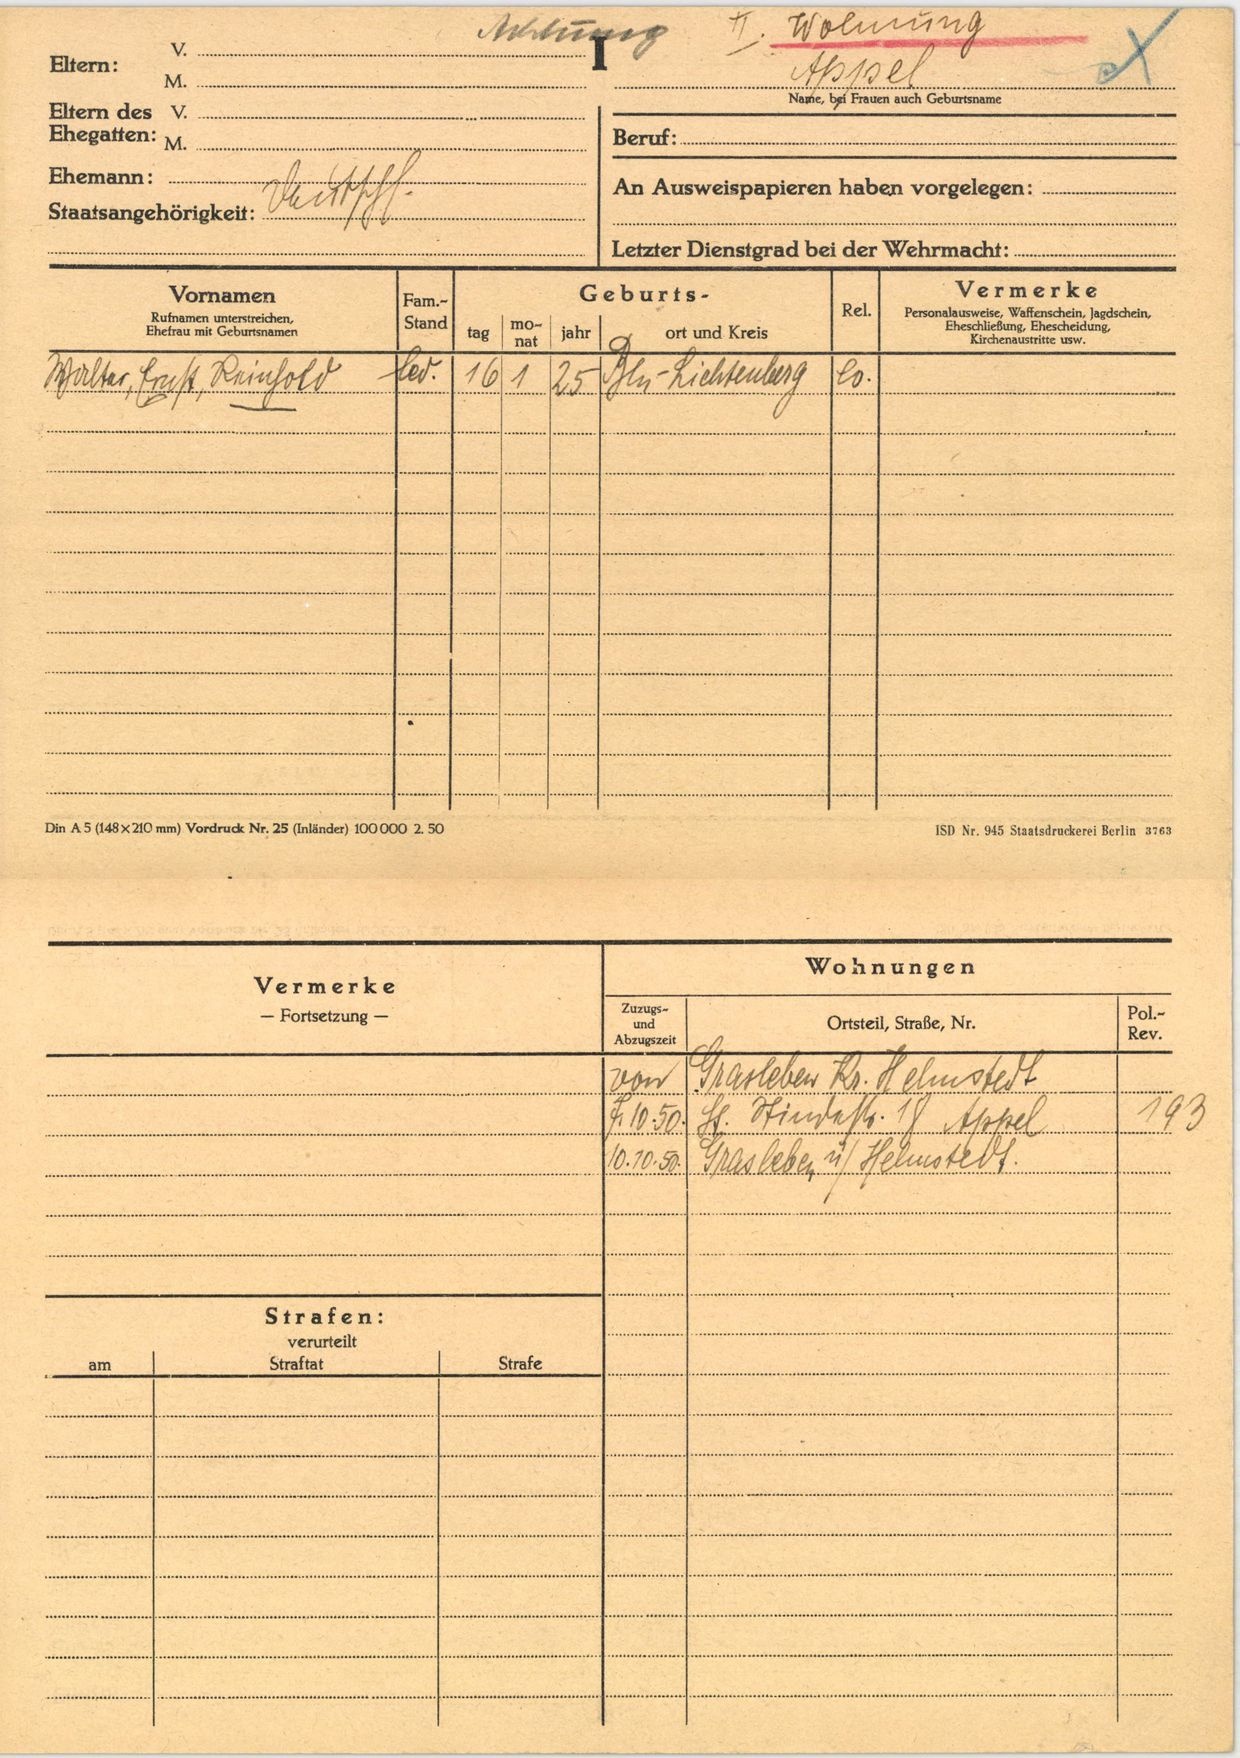
Appel